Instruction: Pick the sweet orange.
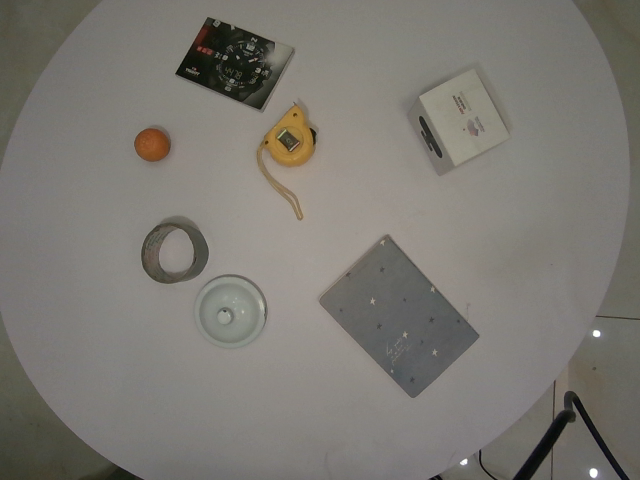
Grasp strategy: vertical